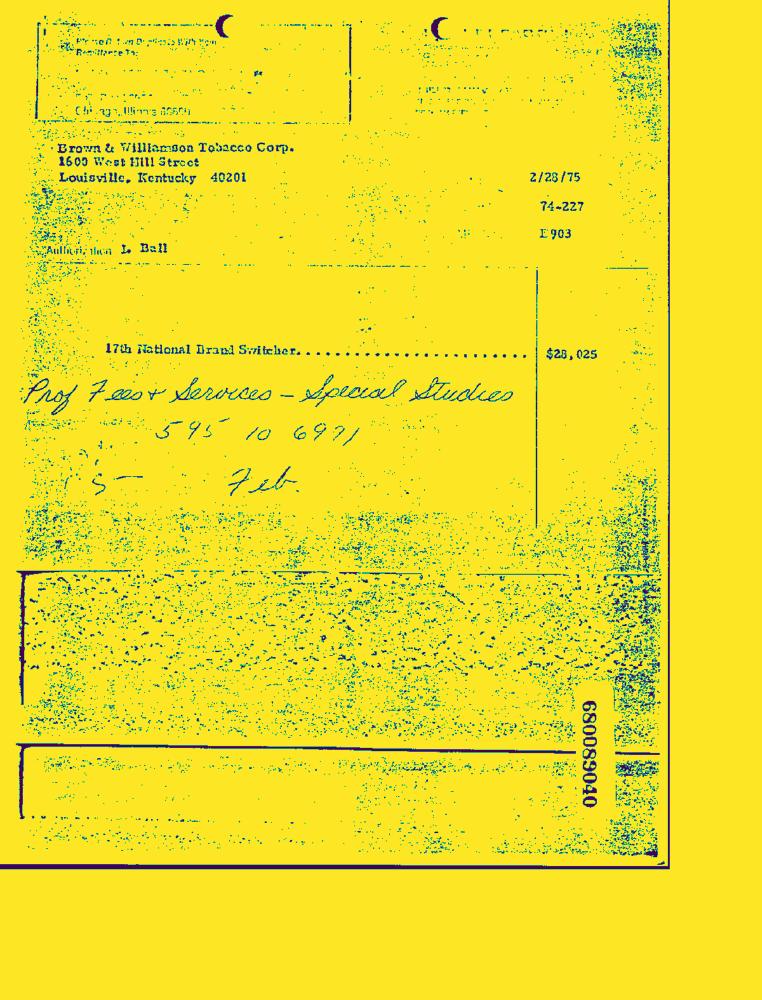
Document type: Invoice-Doc